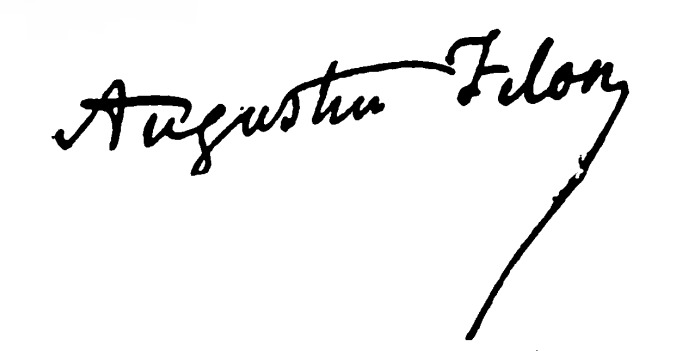
Signature of: augustin filon